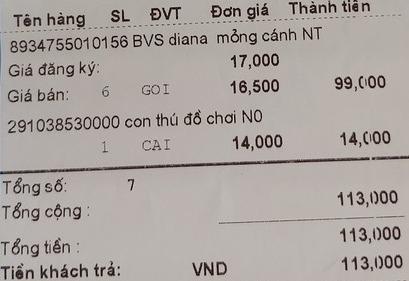
<table>
<tr>
<th>Tên hàng</th>
<th>SL</th>
<th>ĐVT</th>
<th>Đơn giá</th>
<th>Thành tiền</th>
</tr>
<tr>
<td>8934755010156 BVS diana mỏng cánh NT</td>
<td></td>
<td></td>
<td>17,000</td>
<td></td>
</tr>
<tr>
<td>Giá đăng ký:</td>
<td></td>
<td></td>
<td></td>
<td></td>
</tr>
<tr>
<td>Giá bán:</td>
<td>6</td>
<td>GOI</td>
<td>16,500</td>
<td>99,000</td>
</tr>
<tr>
<td>291038530000 con thú đồ chơi N0</td>
<td></td>
<td></td>
<td></td>
<td></td>
</tr>
<tr>
<td></td>
<td>1</td>
<td>CAI</td>
<td>14,000</td>
<td>14,000</td>
</tr>
</table>

Tổng số: 7
Tổng cộng : 113,000
Tổng tiền : 113,000
Tiền khách trả: VND 113,000